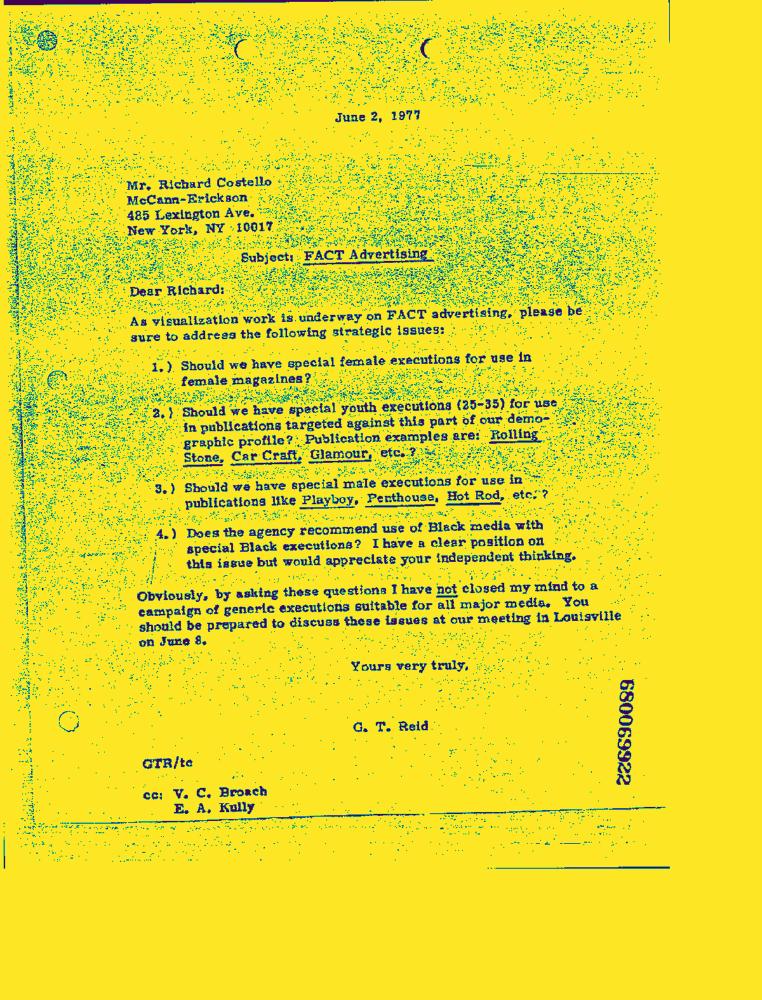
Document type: Letter-Doc